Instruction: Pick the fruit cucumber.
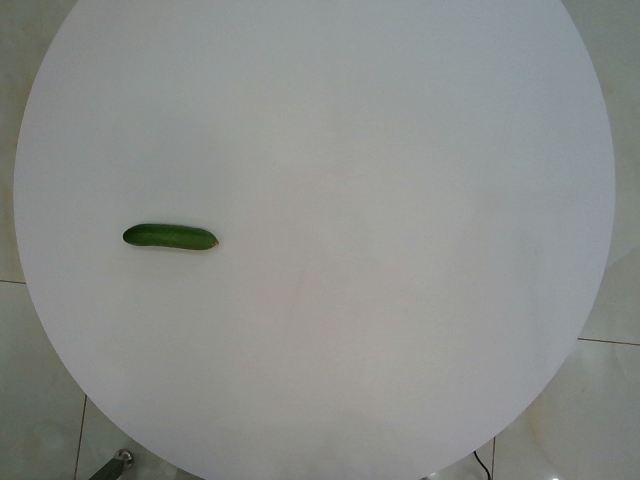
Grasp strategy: vertical